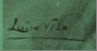
Signature of: lluïsa vidal